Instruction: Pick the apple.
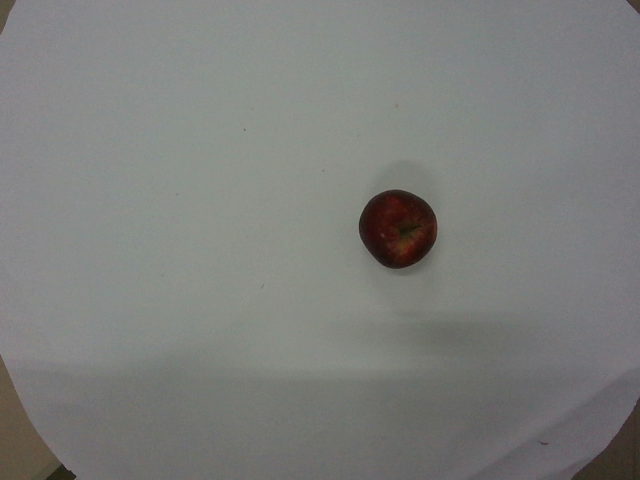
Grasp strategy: vertical